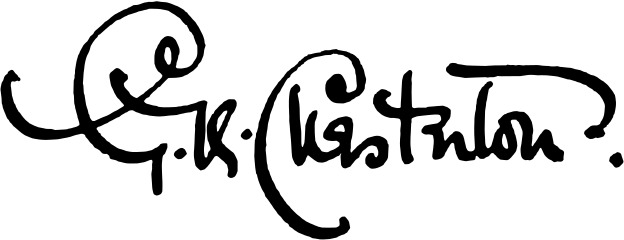
Signature of: g k chesterton